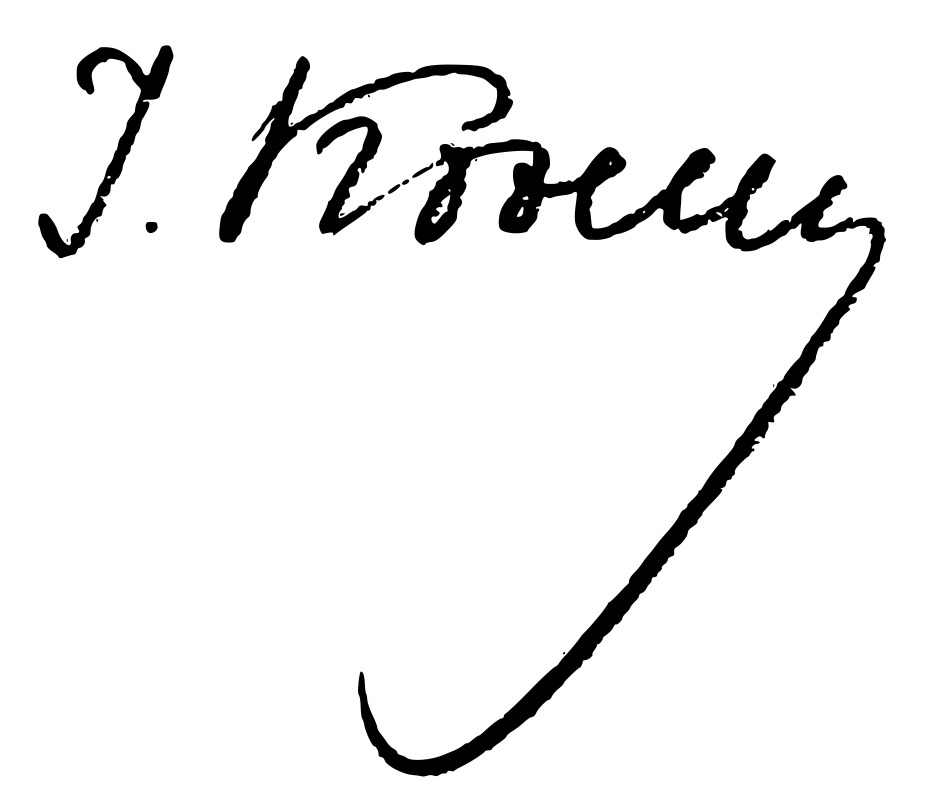
Signature of: josef kozeny